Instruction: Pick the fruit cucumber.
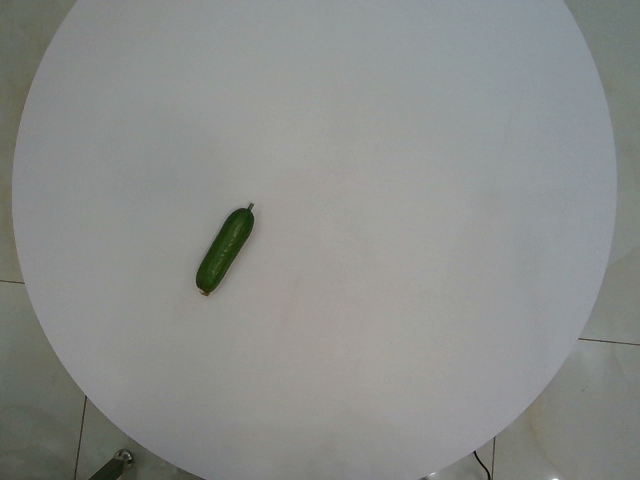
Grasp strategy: vertical